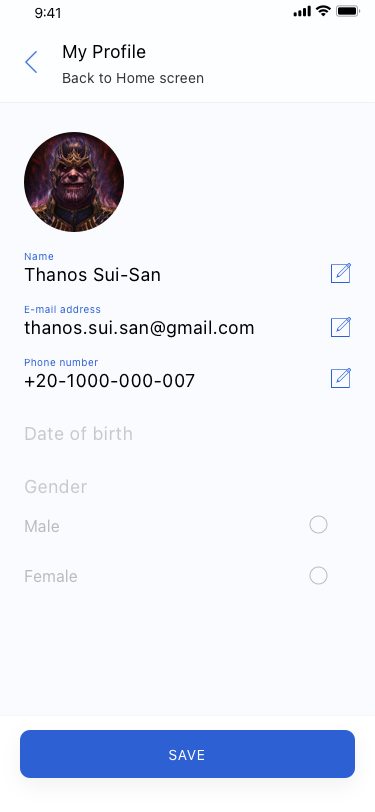
Text in this UI design:
My Profile
Back to Home screen
SAVE
Thanos Sui-San
Name
thanos.sui.san@gmail.com
E-mail address
+20-1000-000-007
Phone number
Date of birth
Gender
Male
Female